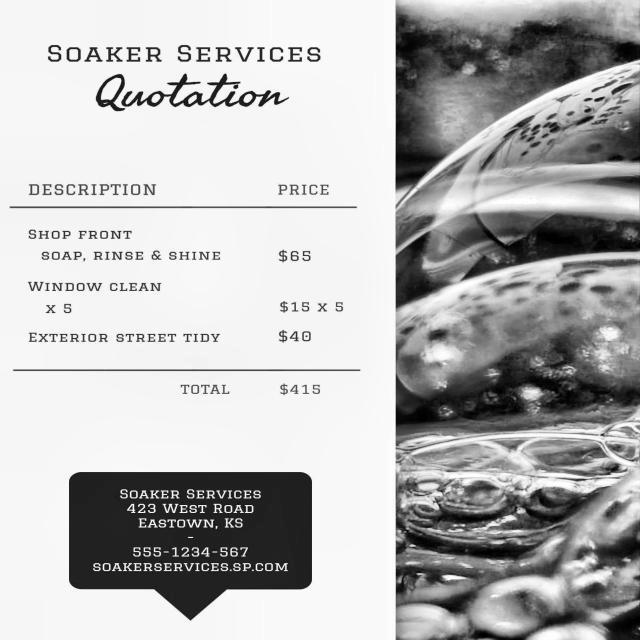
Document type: Invoice